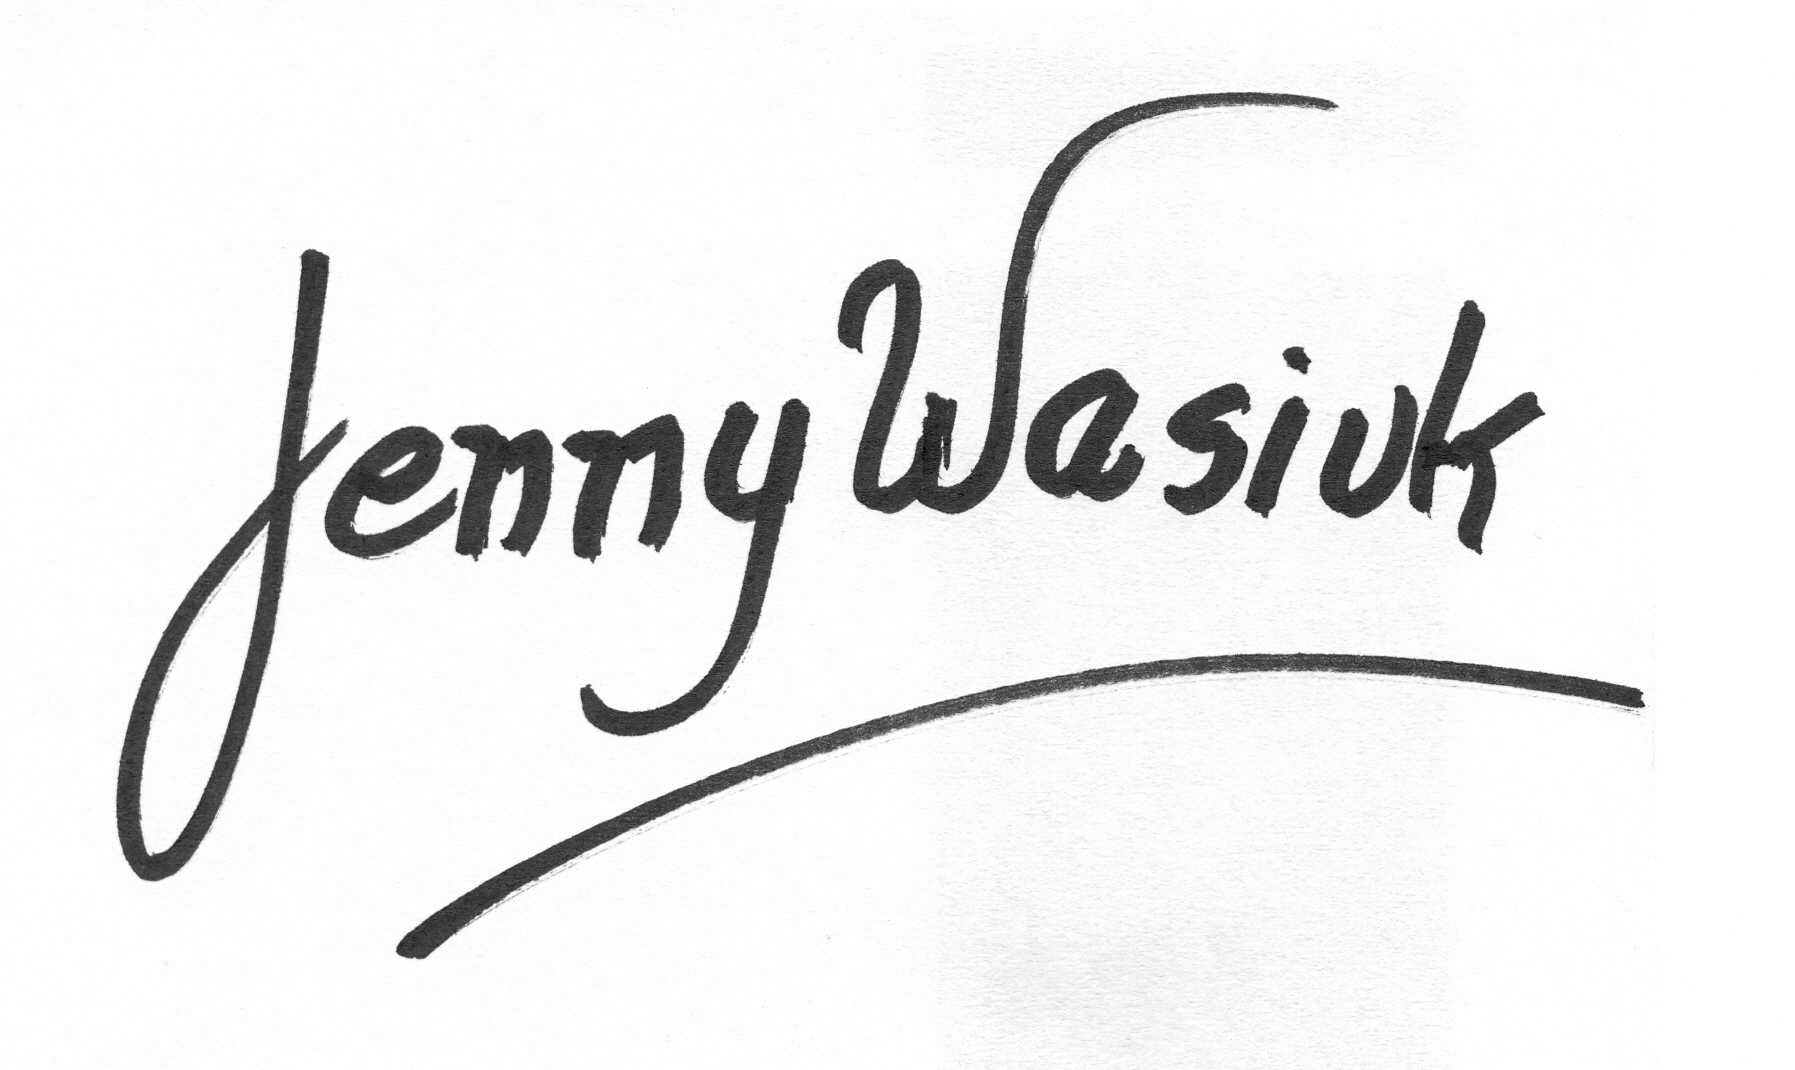
Signature of: jenny wasiuk